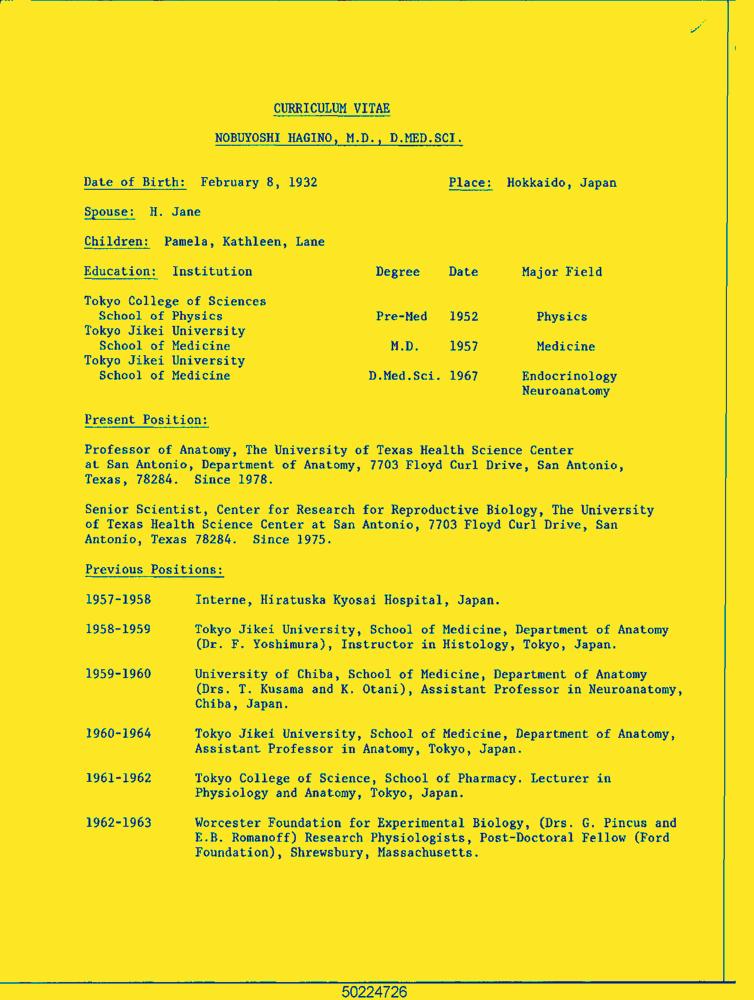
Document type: Resume-Doc